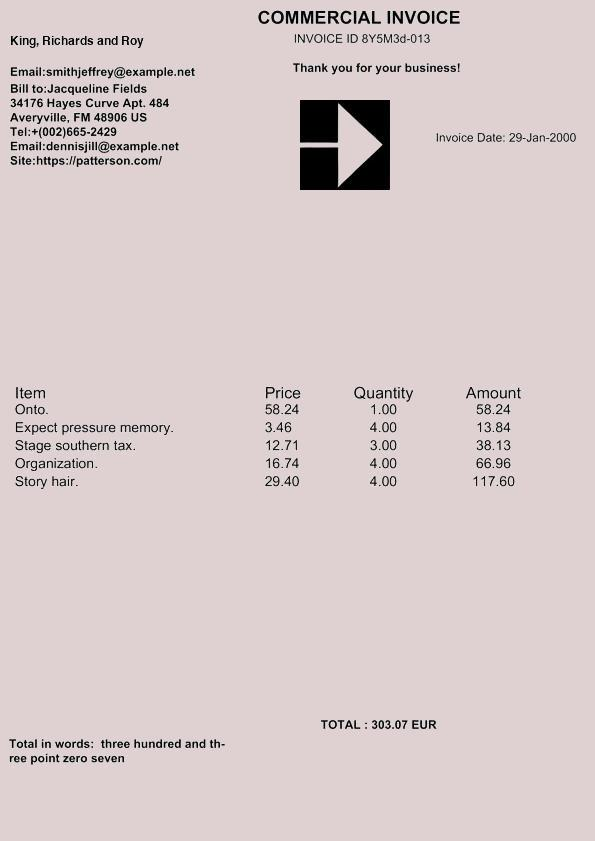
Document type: Invoice